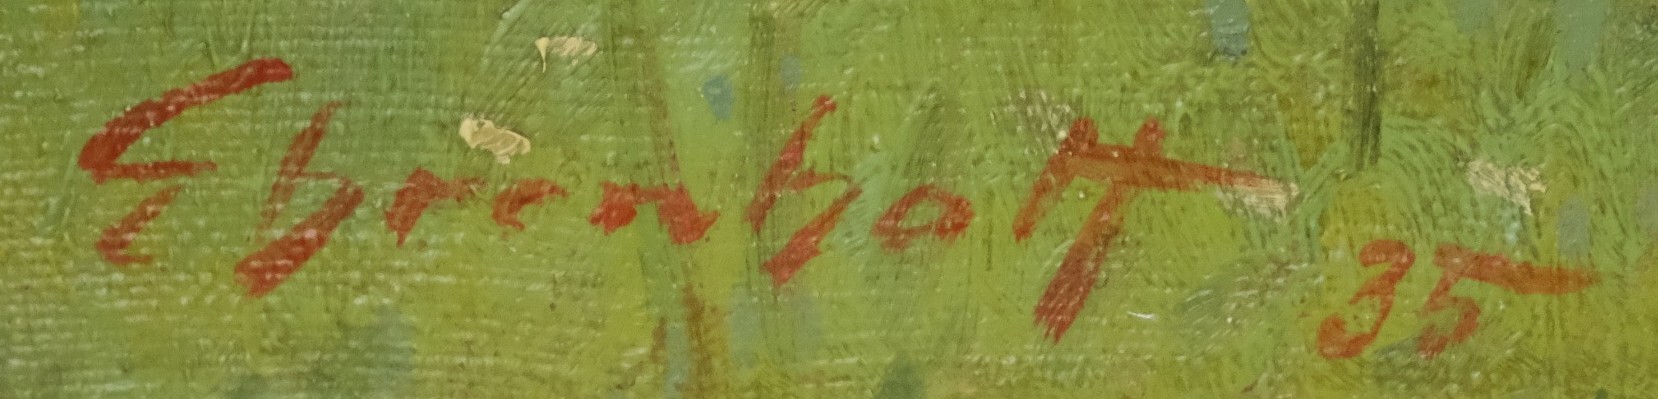
Signature of: ludvík ehrenhaft